Question: What is the main concern?
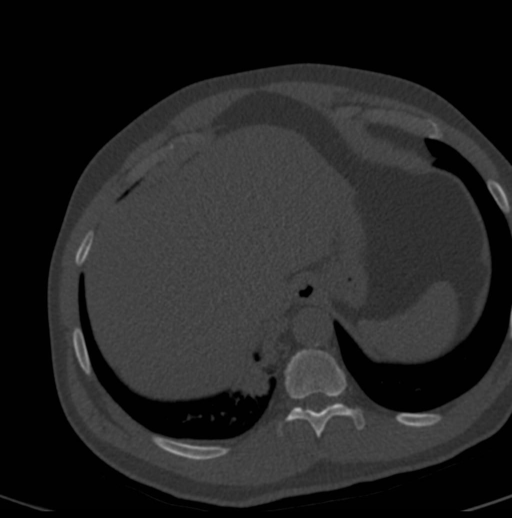
Answer: The findings suggest Non-enhanced virtual colonoscopy images demonstrate a soft tissue density mass within the right lower lobe.

Intravenous contrast enhanced CT of the chest demonstrates a well-defined mass within the right lower lobe with an arterial supply arising from the abdominal aorta.  Lung window images demonstrate no air-filled bronchi within the mass.

3D reconstructed image from the Vitrea workstation demonstrates the mass within the right lower lobe adjacent to the right hemi-diaphragm.. Non-enhanced virtual colonoscopy images demonstrate a soft tissue density mass within the right lower lobe.. The patient might have a history of 54 year old male with a right lower lobe mass seen on virtual colonoscopy..